Retrieve the amount in words, amount in figures, name of the payee, date on the cheque, and the bank name from the image.
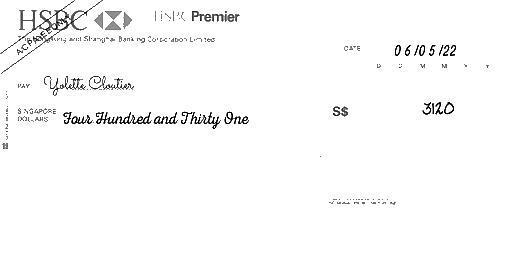
amt_in_words: Four Hundred and Thirty One
amt_in_figures: 3120
payee_name: Yolette Cloutier
bank_name: HSBC
cheque_date: 06/05/22